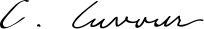
Signature of: camillo benso di cavour